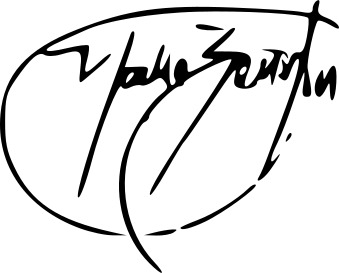
Signature of: nadia benatar